Question: What is the mailing or notice date provided in the document?
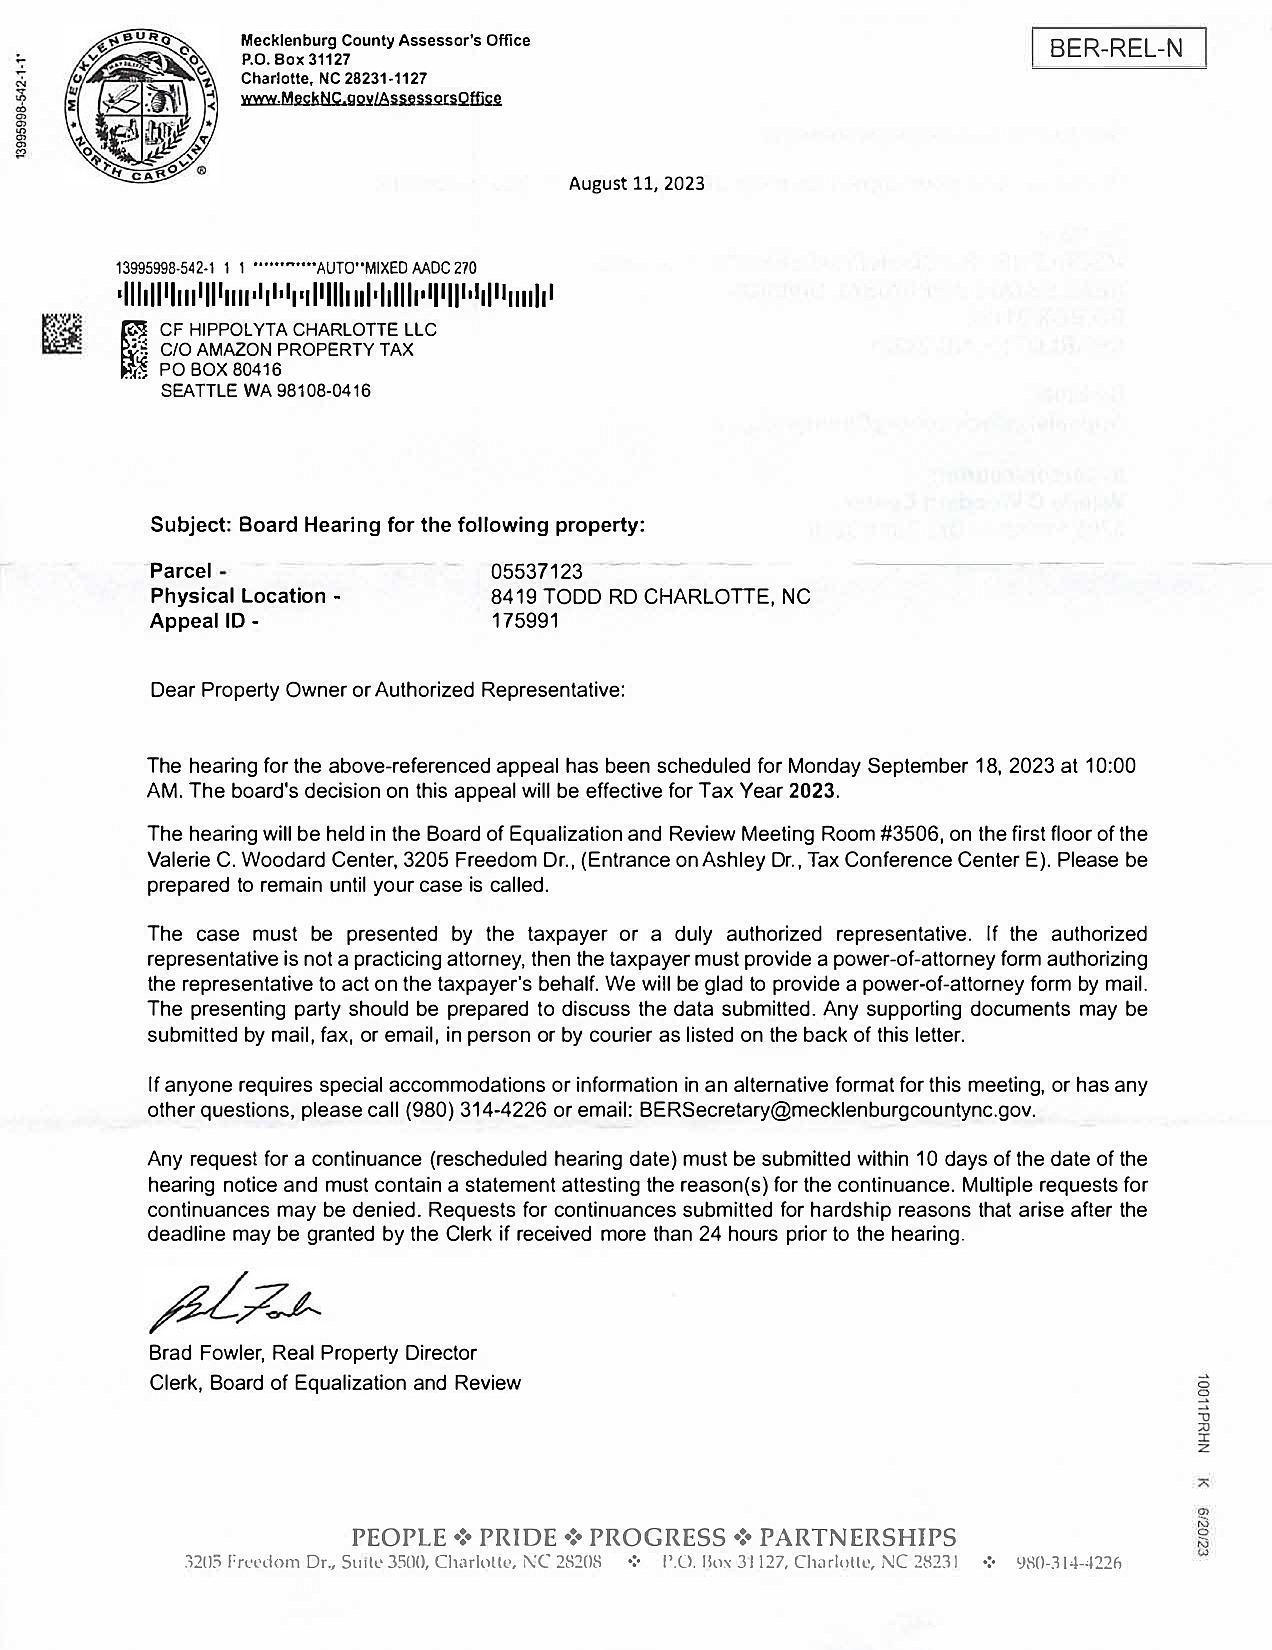
Answer: "11-Aug-23"